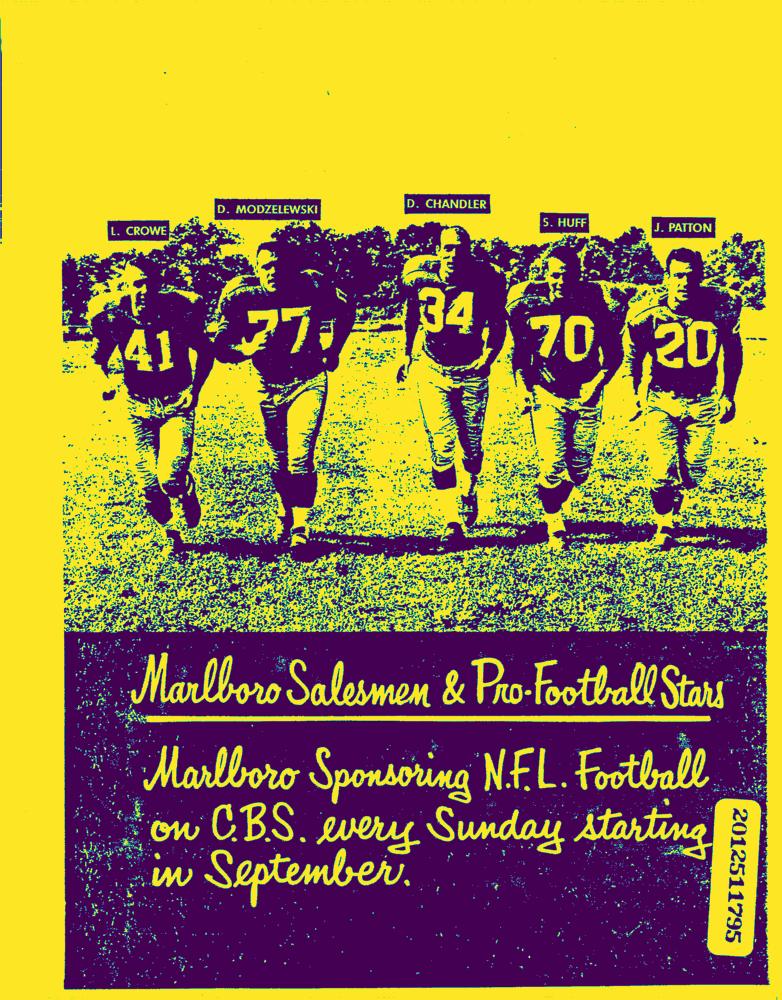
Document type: AD